Question: What is the address or location of the property listed in the document?
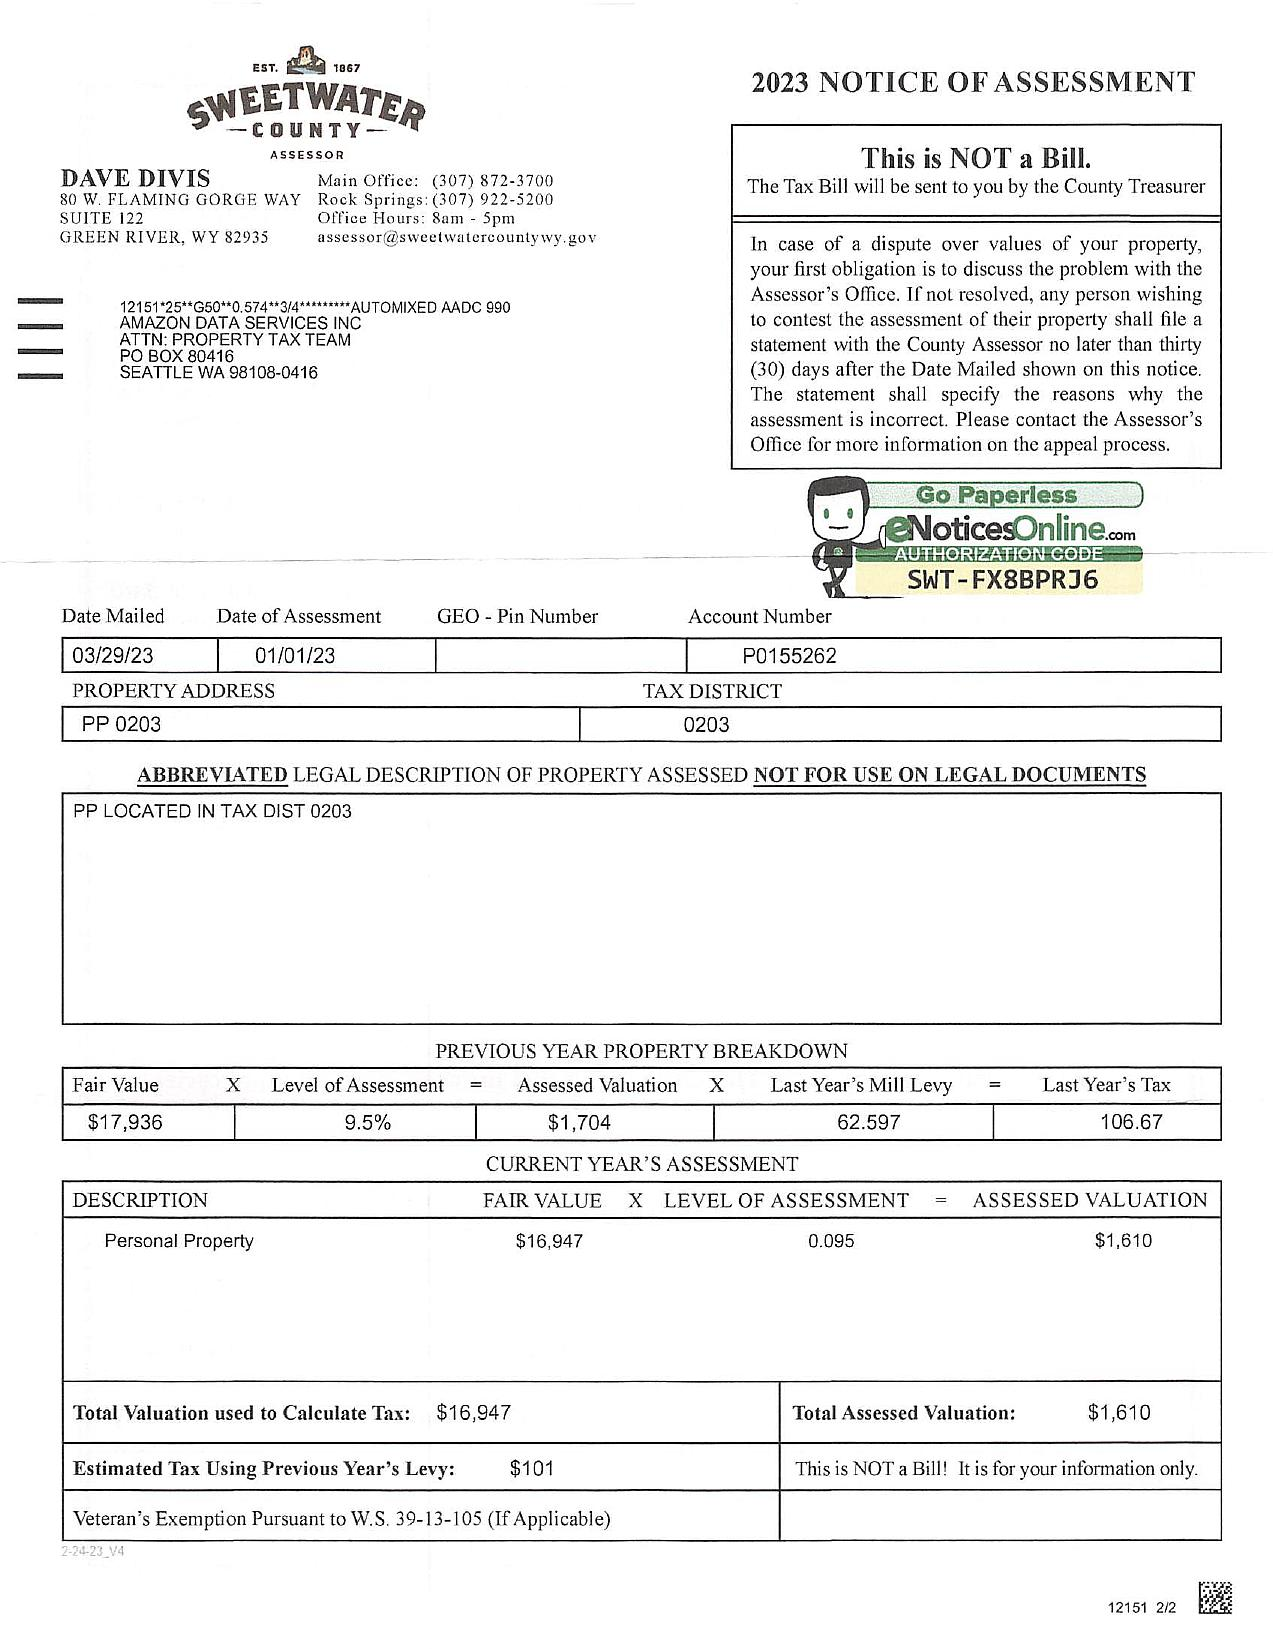
Answer: "PP 0203"